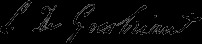
Signature of: louis de goesbriand